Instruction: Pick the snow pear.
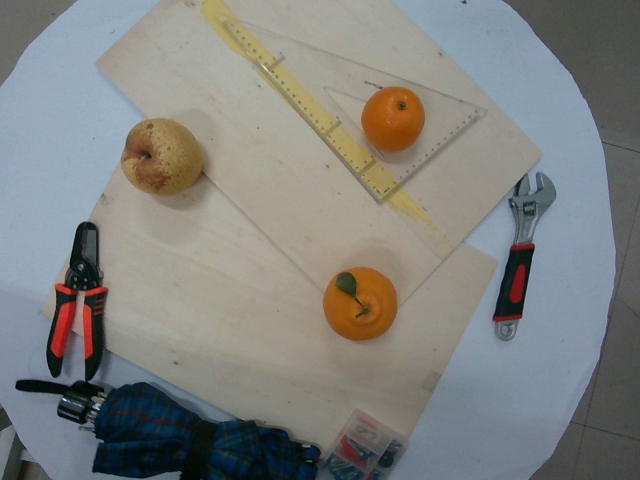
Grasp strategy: vertical